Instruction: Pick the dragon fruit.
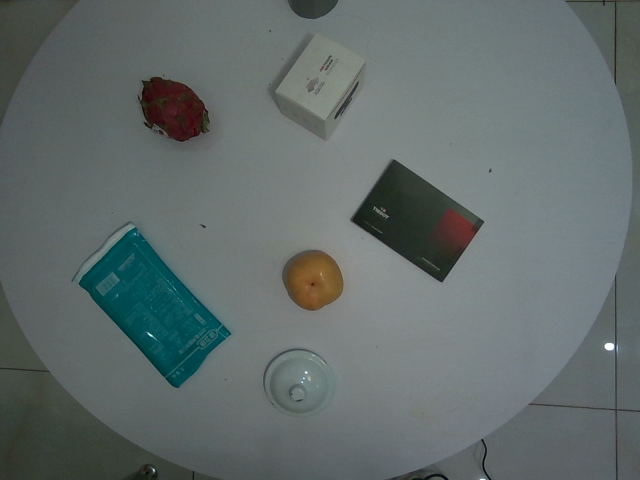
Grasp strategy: vertical